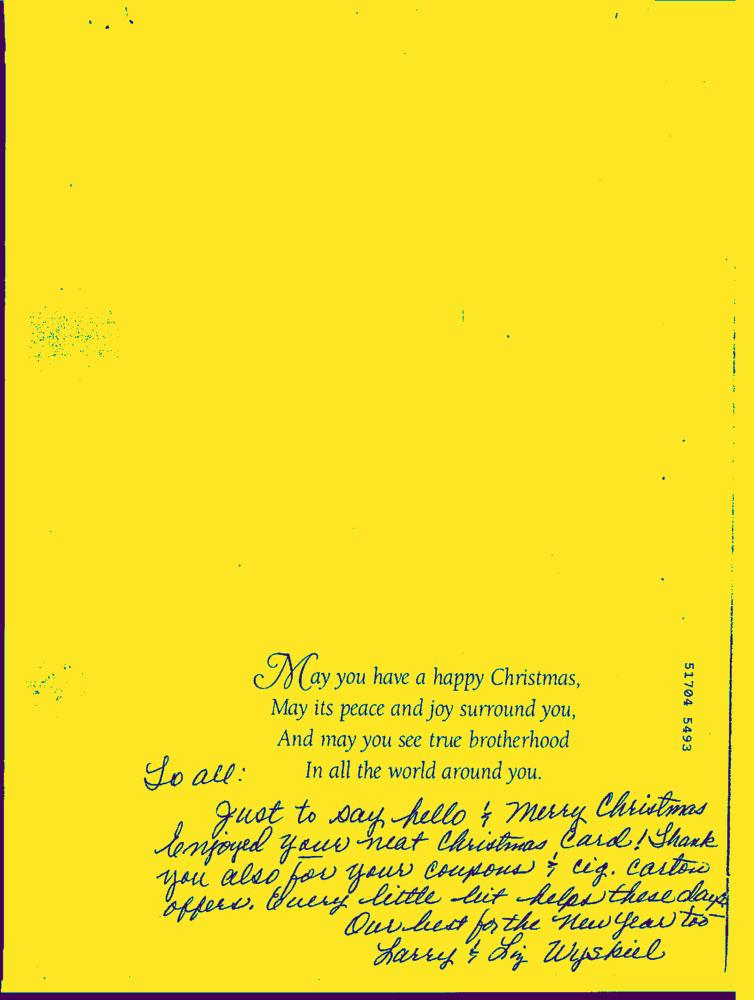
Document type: Hand-Written